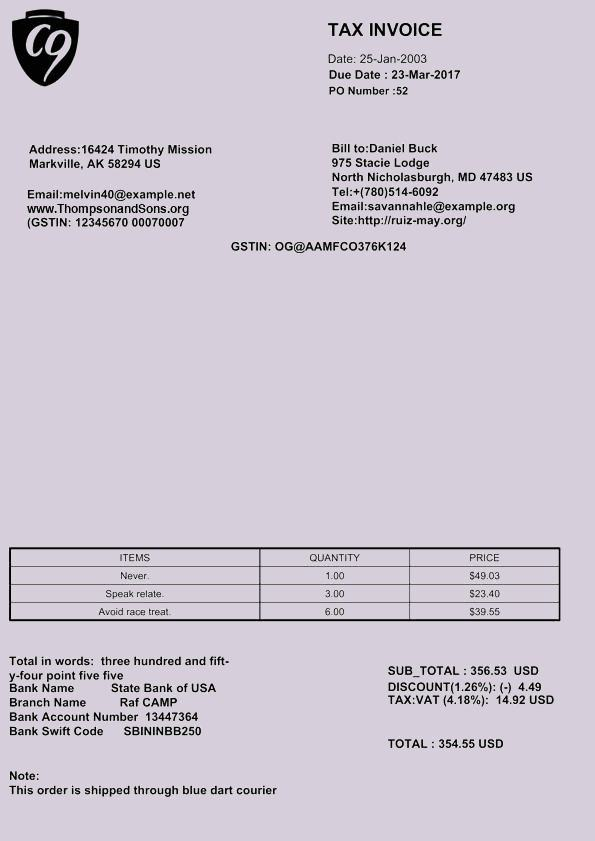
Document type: Invoice